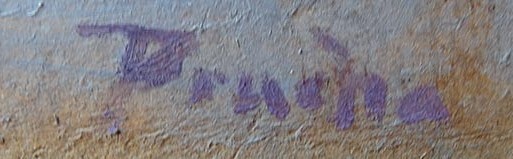
Signature of: jindřich prucha